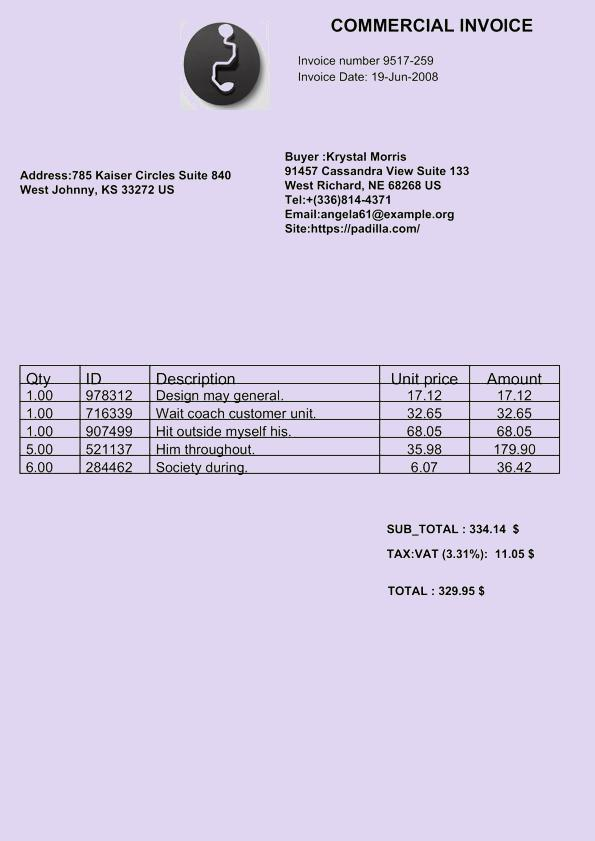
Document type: Invoice